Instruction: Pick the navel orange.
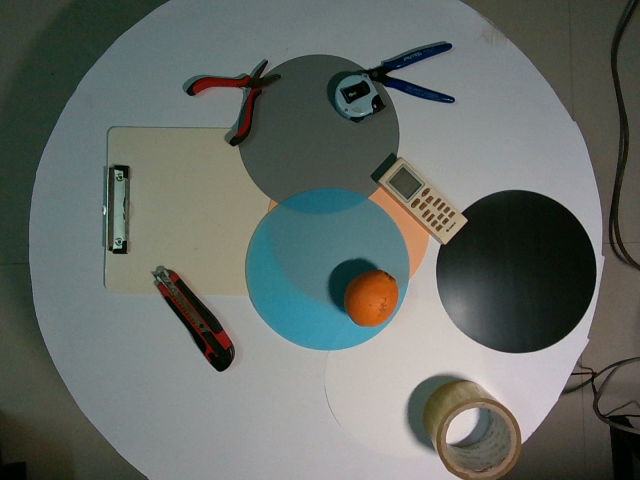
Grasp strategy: vertical